Question: What jurisdiction, city, or county is the document associated with?
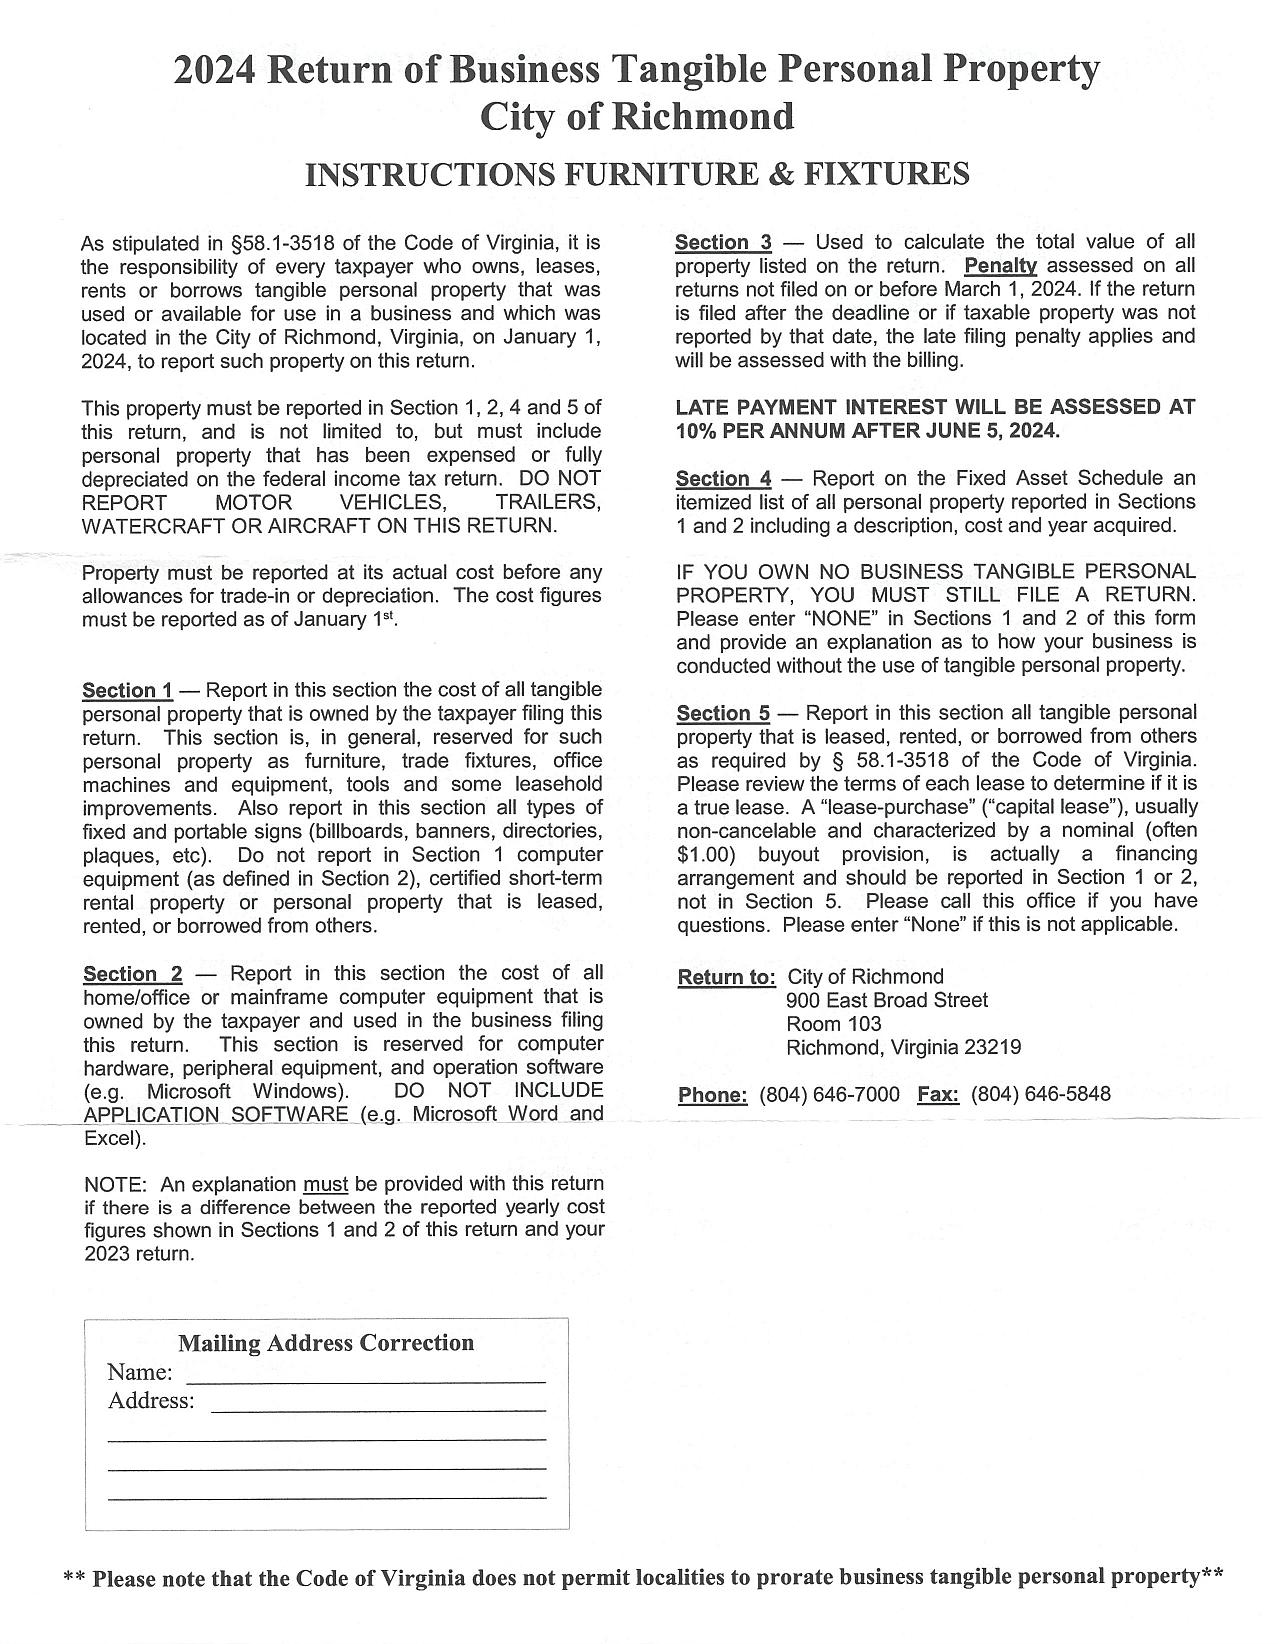
Answer: "City of Richmond"